Question: What is the address or location of the property listed in the document?
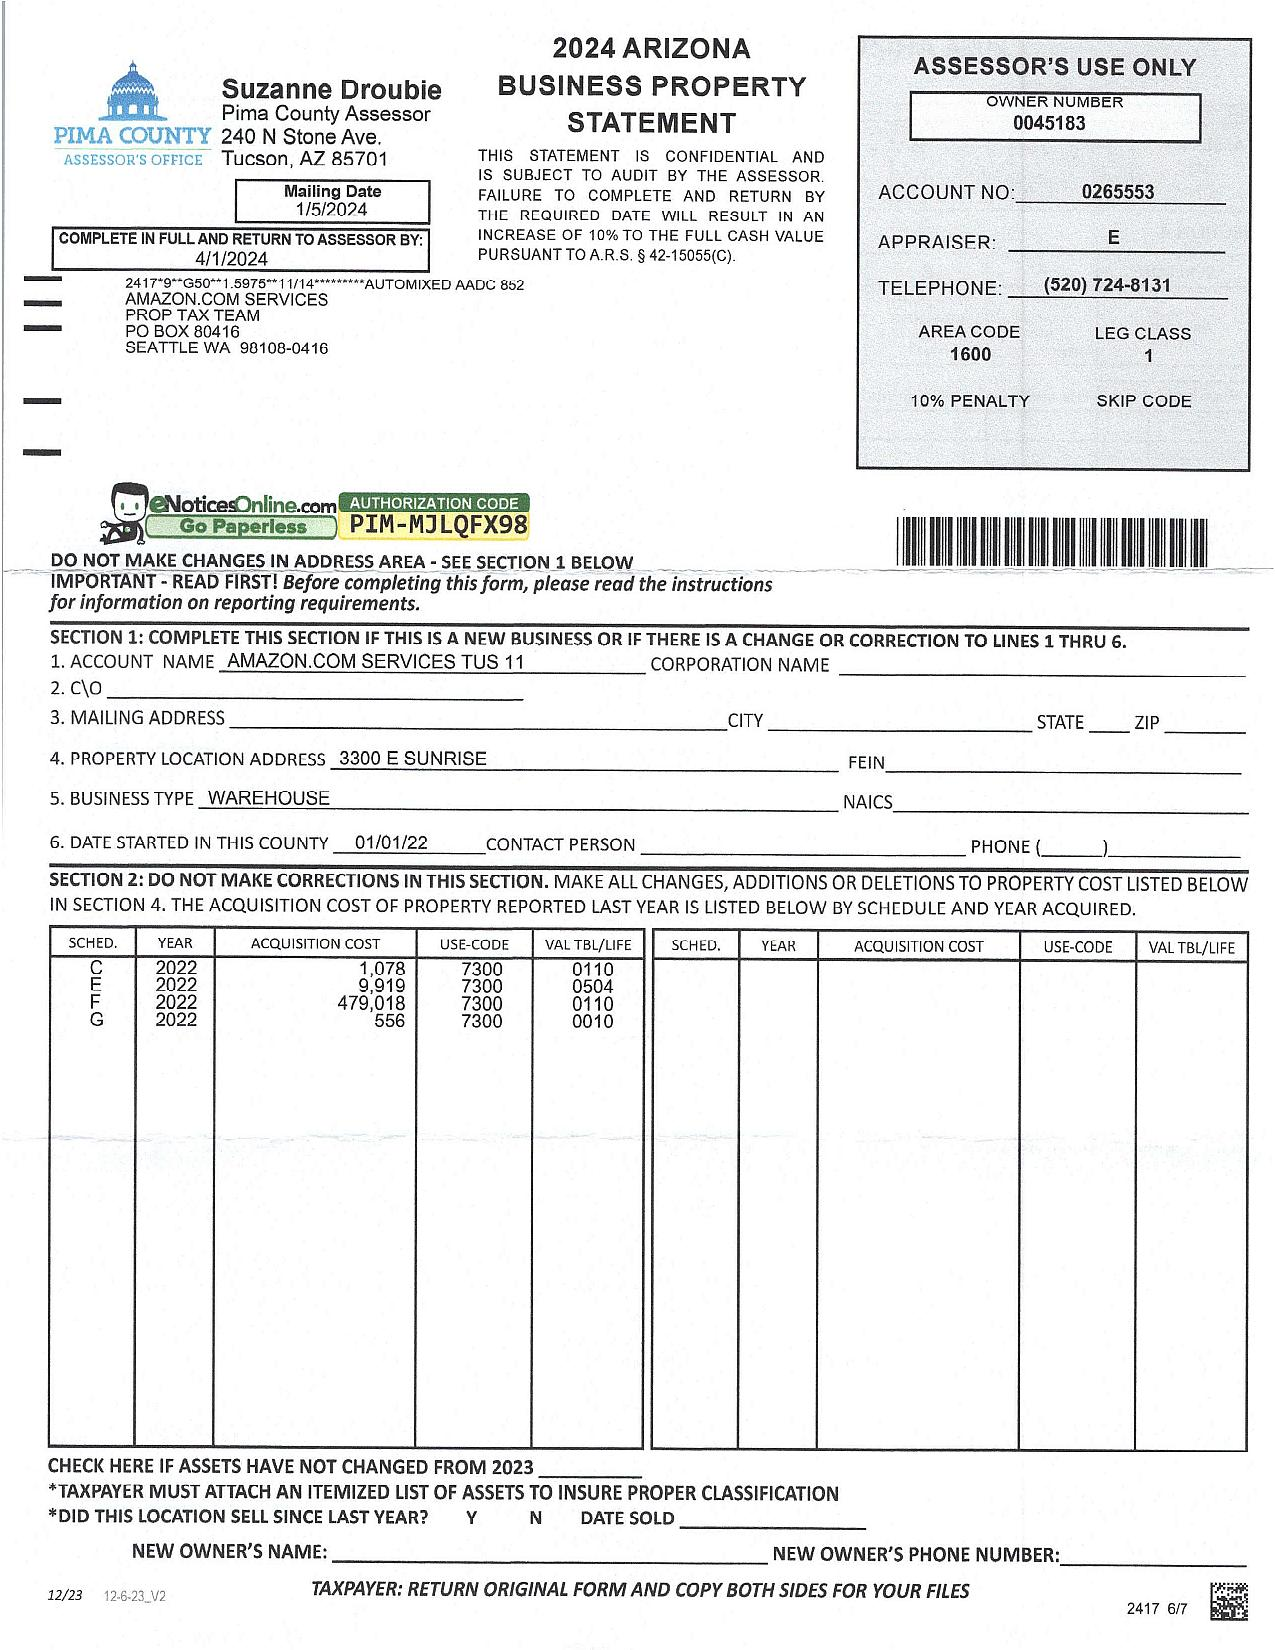
Answer: "3300 E SUNRISE"